Question: How is the history relevant to the case?
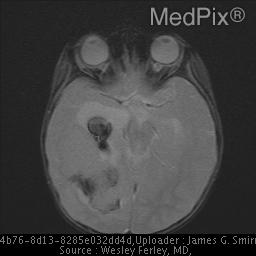
Answer: The patient's history of 15 month old girl fell off a chair.  The following day, she was acting more somnolent.  Head CT was abnormal. is key in understanding the case.